Question: What jurisdiction, city, or county is the document associated with?
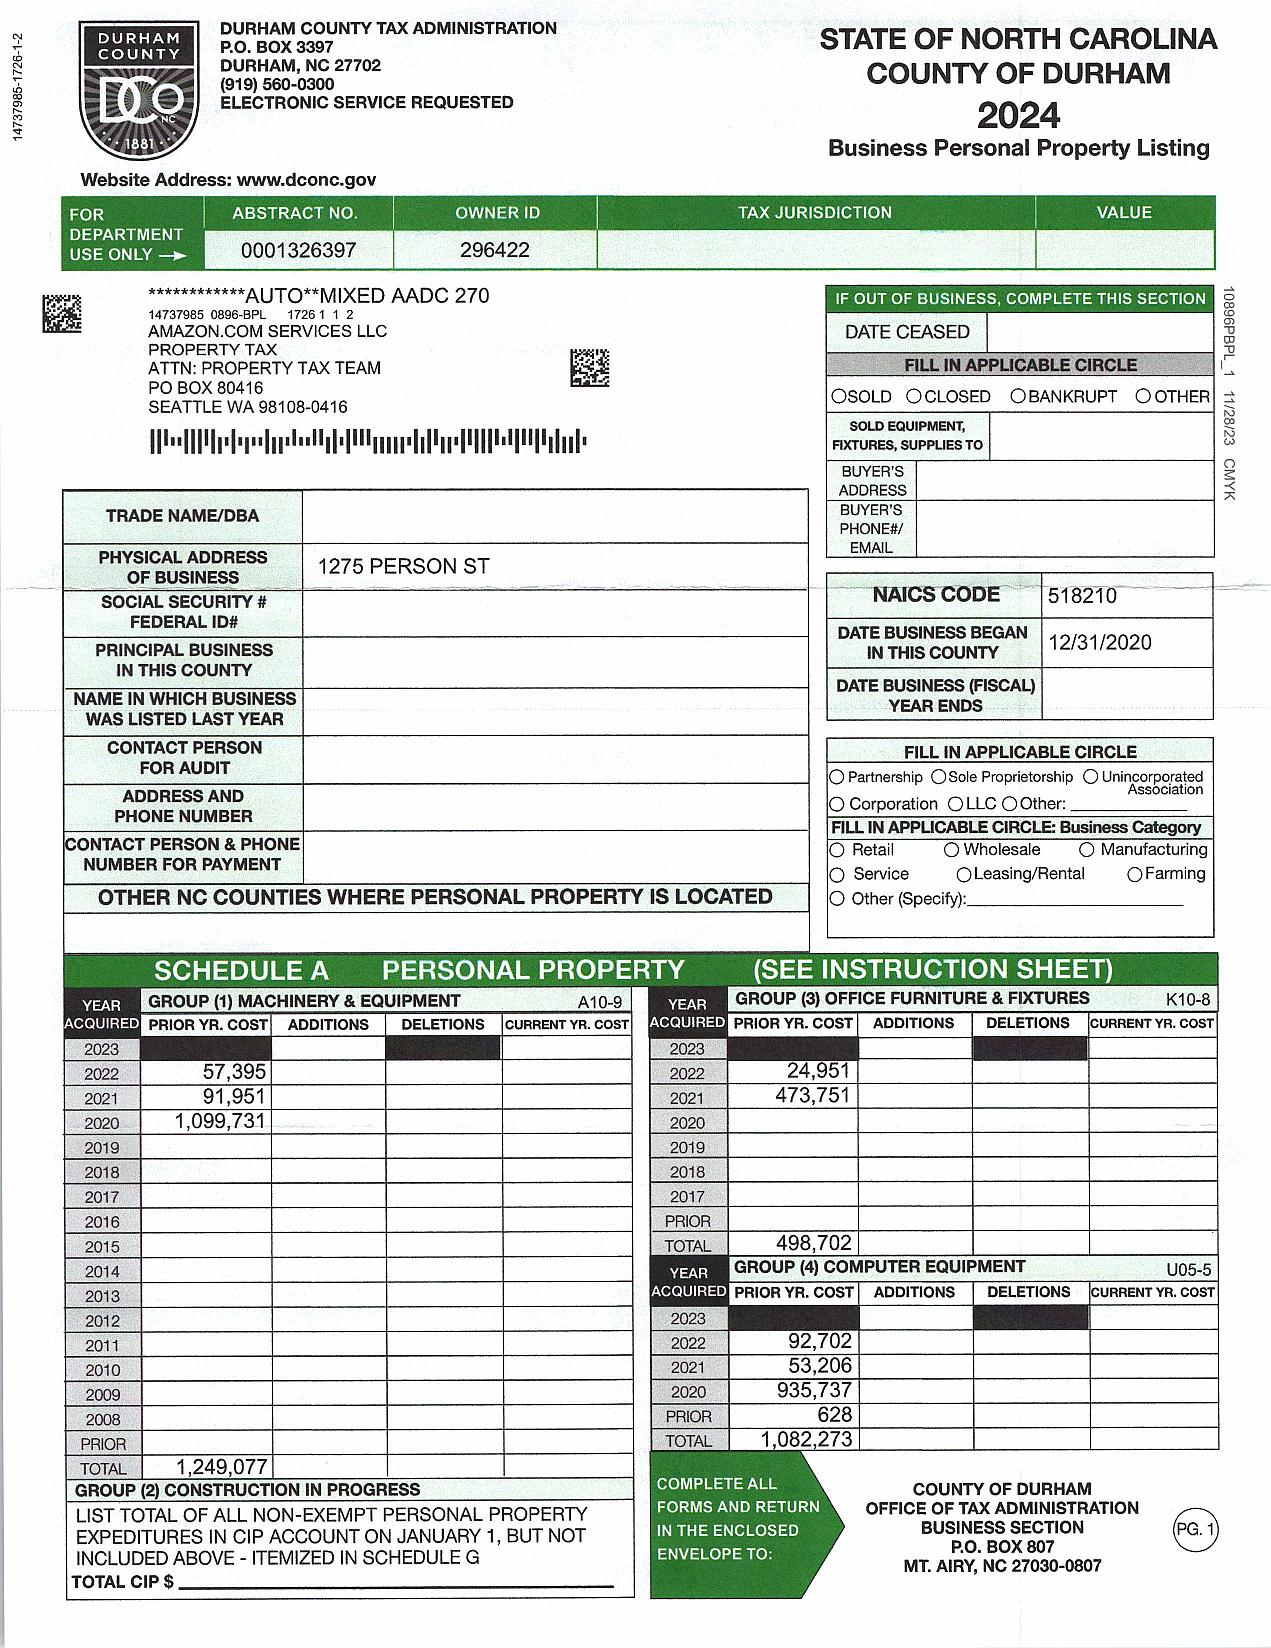
Answer: "Durham County"